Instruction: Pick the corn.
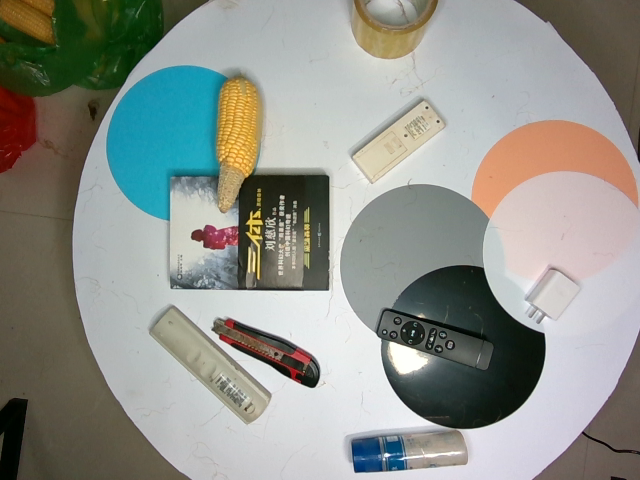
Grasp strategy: vertical